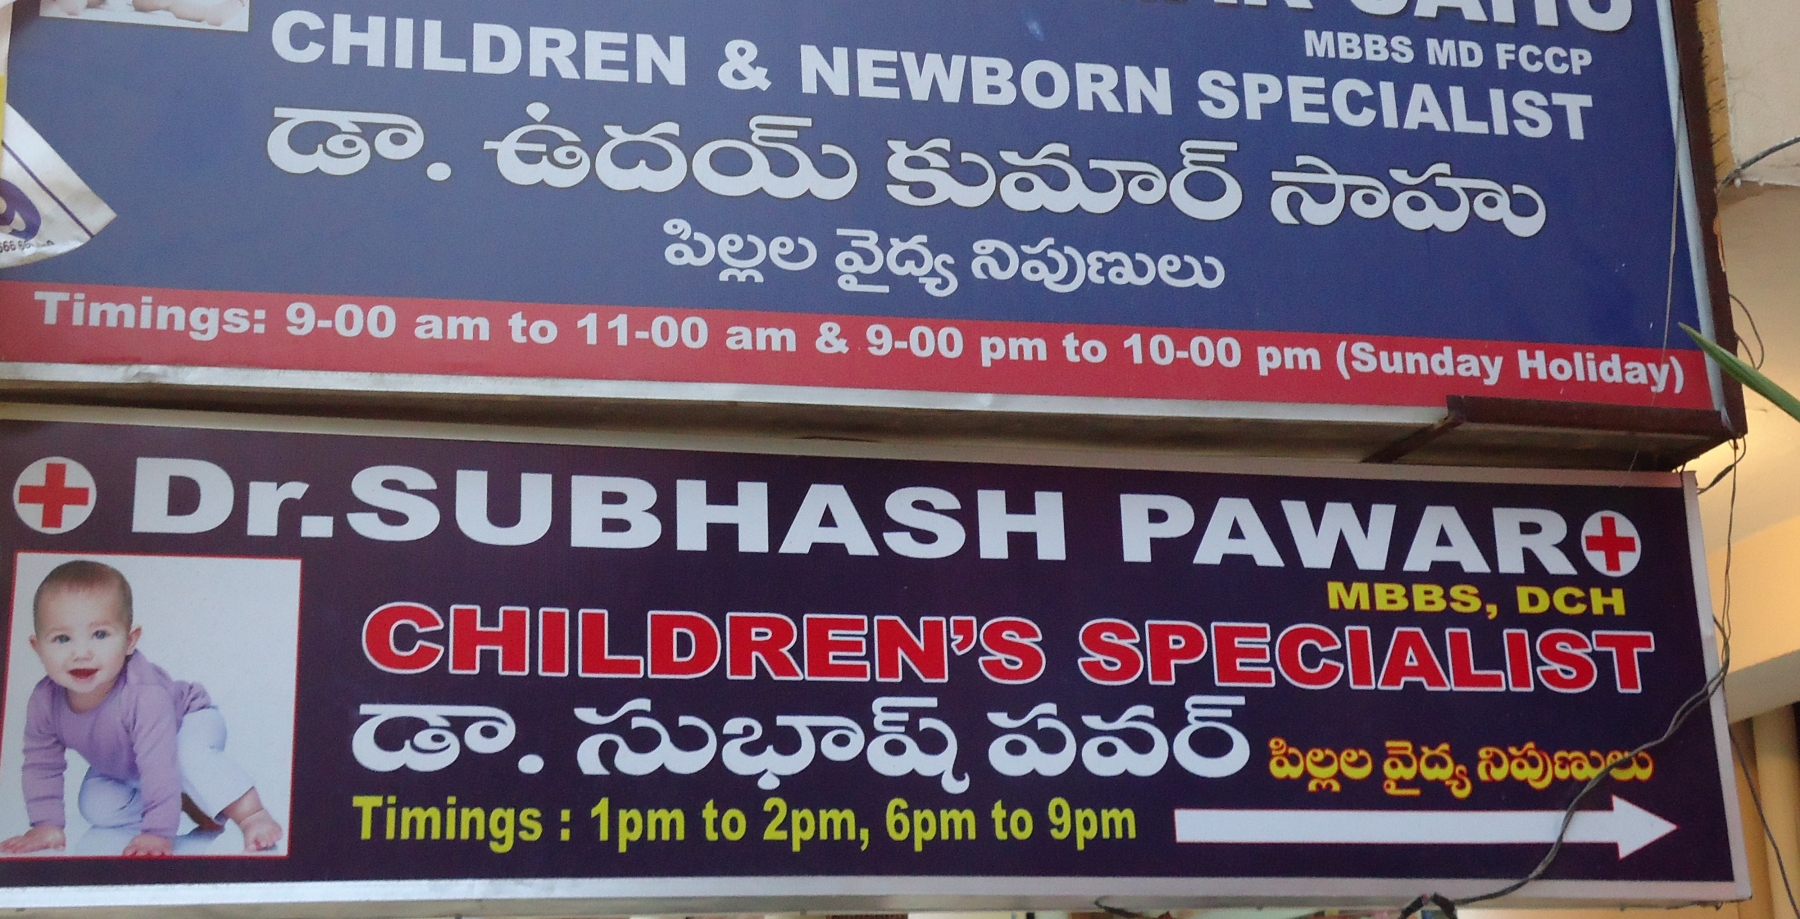
Language: telugu
Transcription: కుమార్ సాహు పిల్లల వైద్య నిపుణులు డా. పవర్ పిల్లల నిపుణులు వైద్య డా.